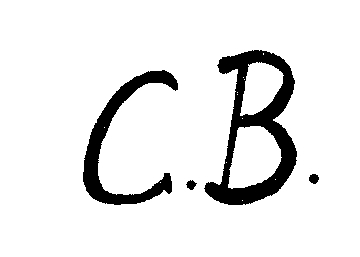
Signature of: charles branwhite